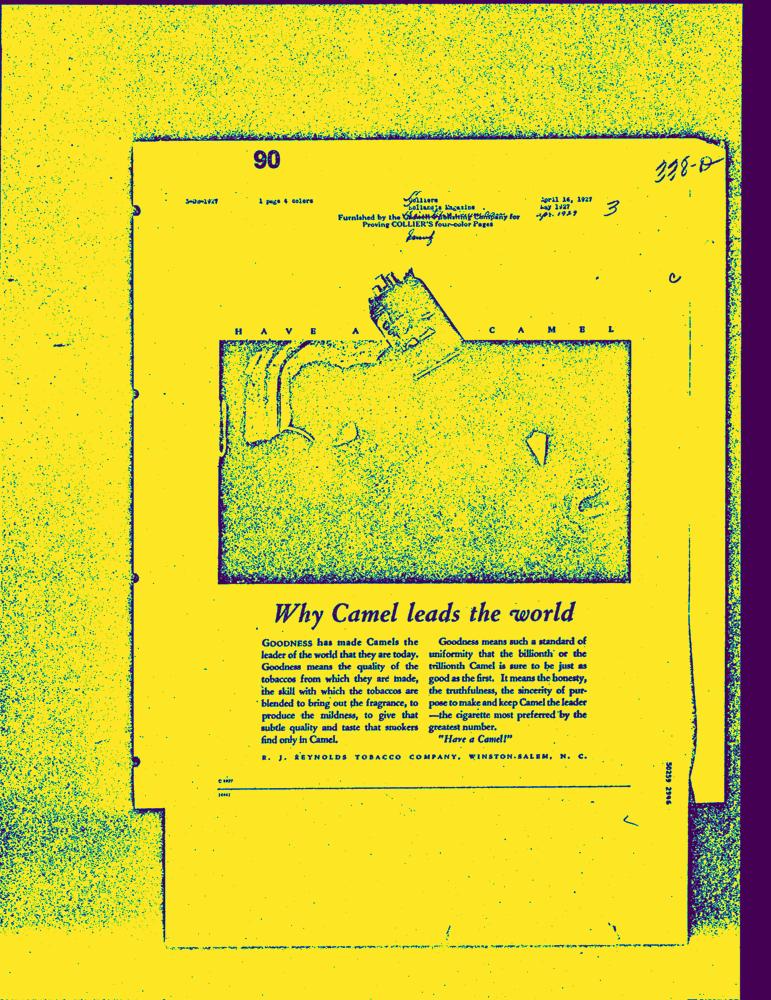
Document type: AD